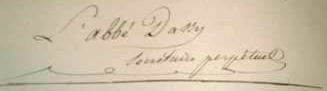
Signature of: louis toussaint dassy